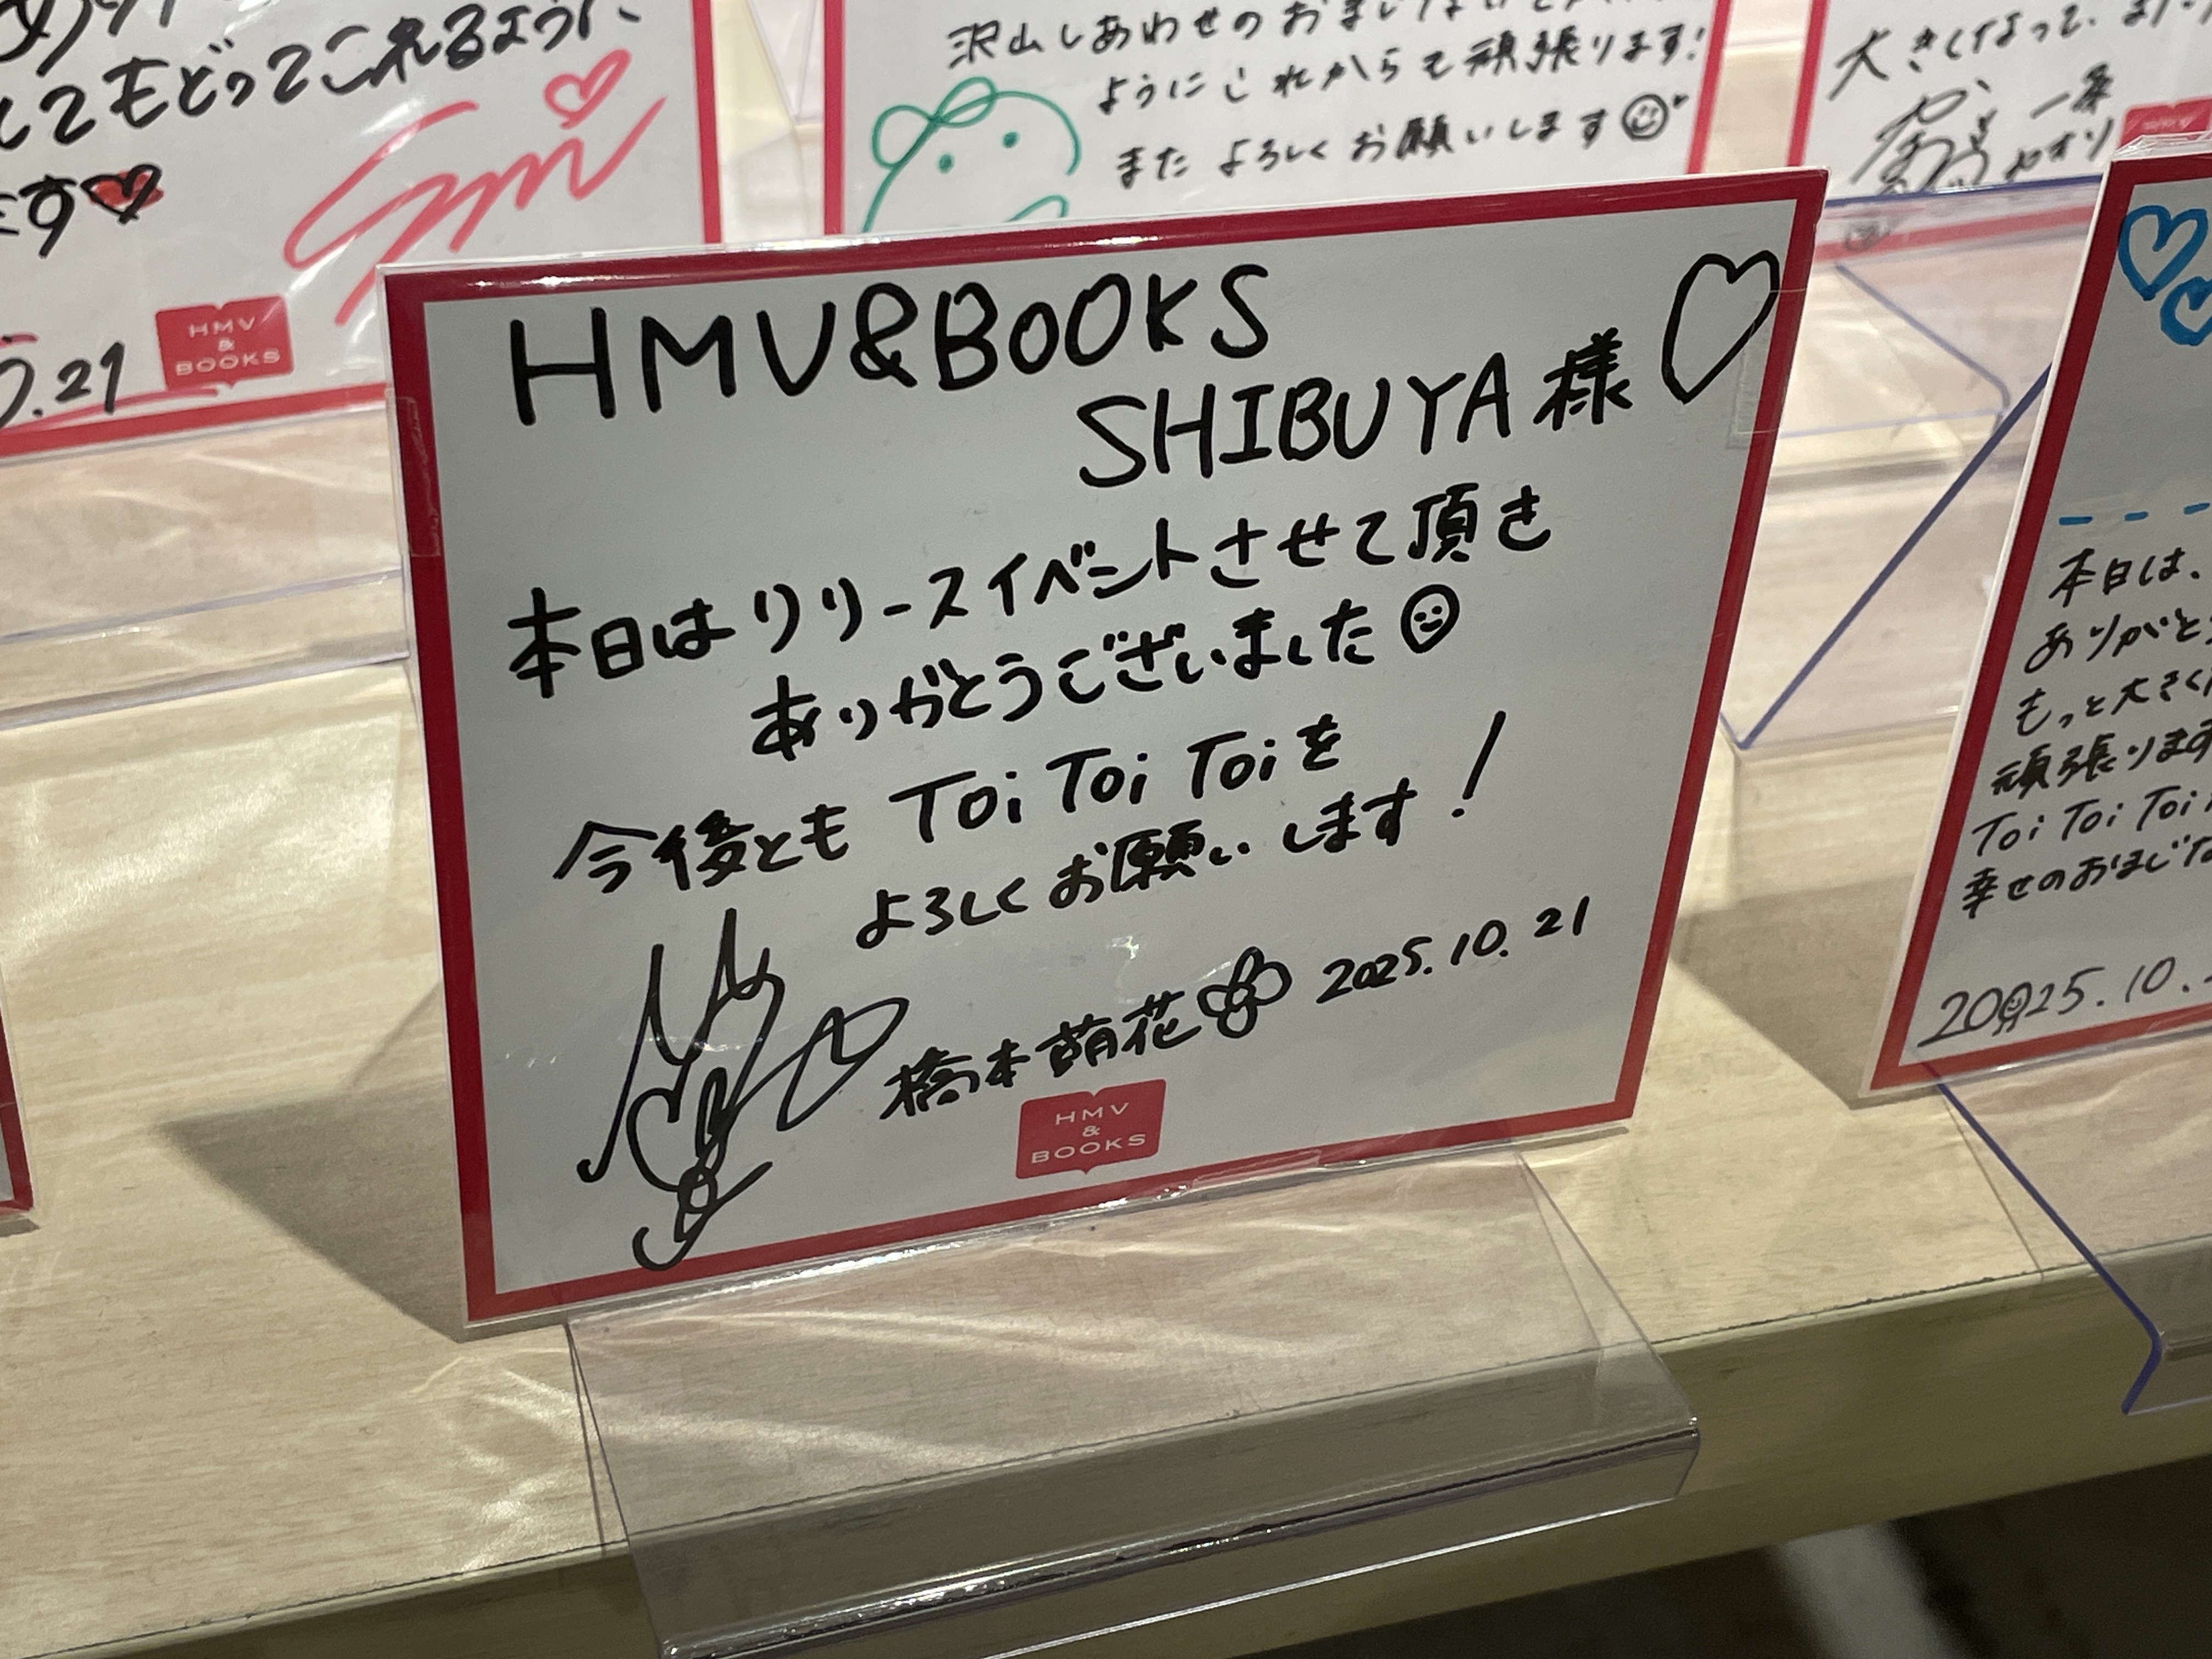
Signature of: moka hashimoto